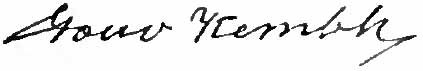
Signature of: gouverneur kemble